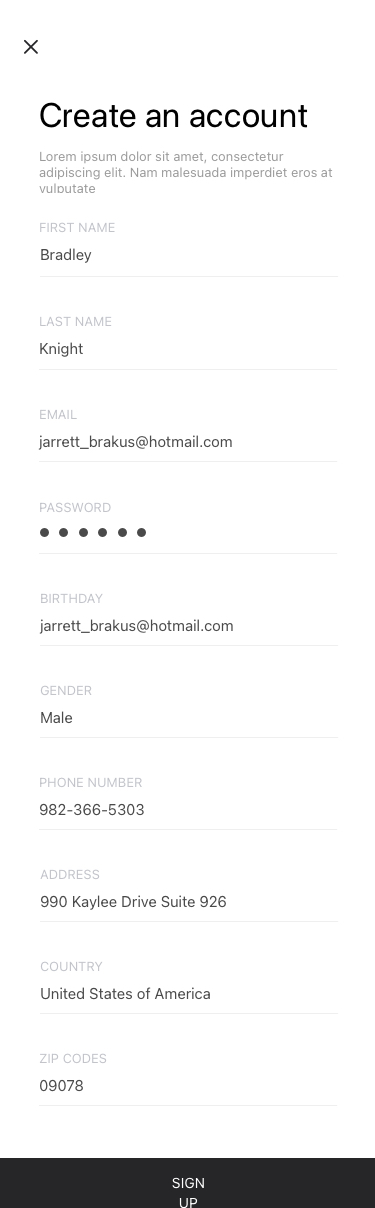
Text in this UI design:
Knight
Bradley
jarrett_brakus@hotmail.com
jarrett_brakus@hotmail.com
Male
982-366-5303
990 Kaylee Drive Suite 926
United States of America
09078
Last name
First name
Email
Birthday
Gender
Phone number
Address
Country
Zip codes
Password
Create an account
Lorem ipsum dolor sit amet, consectetur adipiscing elit. Nam malesuada imperdiet eros at vulputate
Sign Up